Question: Talk about the condition:
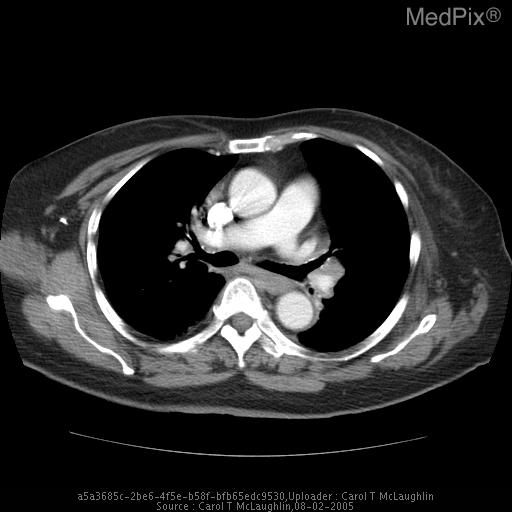
Answer: The disease is discussed as: Sjogren’s syndrome is an autoimmune disorder characterized by infiltration of lymphocytes into the lacrimal, salivary, and mucous glands causing keratoconjuntivitis sicca (dry eyes), xerostomia (dry mouth), and xerorhinia (dry nose).  Typically, the disease affects middle aged women and many of the patients have associated manifestations of other collagen vascular disorders (e.g. rheumatoid arthritis, scleroderma, or SLE).

Pulmonary involvement of Sjogren’s disease occurs in approximately one-third of patients with or without collagen vascular disease.  Most commonly this manifests as interstitial fibrosis.  Thickened sputum with associated mucous plugging and recurrent atelectasis, pneumonia, bronchitis or bronchiectasis is also seen.  Sjogren’s patients are also at increased risk for developing non-Hodgkin’s lymphoma and lymphocytic interstitial pneumonitis.

Lymphoma occurs in approximately 5-10% of Sjogren’s patients. These lymphomas are mucosa-associated lymphoid tissue (MALT) lymphoma. Generally, there are no correlations with the severity or duration of Sjogren’s and development of lymphoma.  Lymphoma should be suspected in patients with nodular or alveolar opacities and mediastinal lymph node involement.

Lymphocytic interstitial pneumonitis or diffuse lymphoid hyperplasia is infiltration of the pulmonary interstitium by mature lymphocytes.  A lower lobe reticulonodular and linear pattern of disease is seen.  Often, air-space opacification will also be seen.